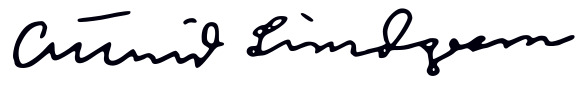
Signature of: q55767